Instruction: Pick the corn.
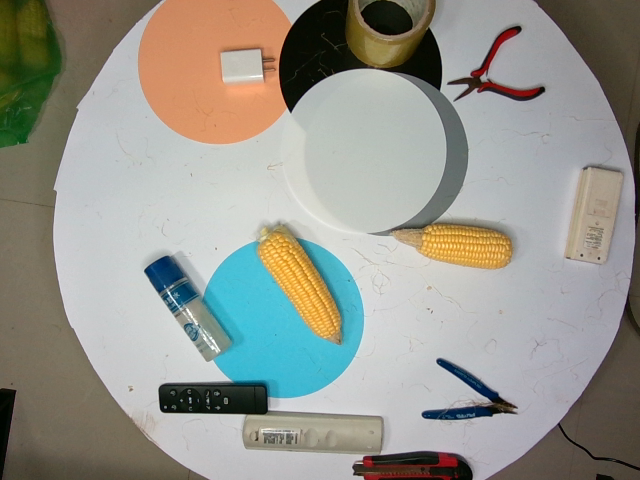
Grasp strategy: vertical